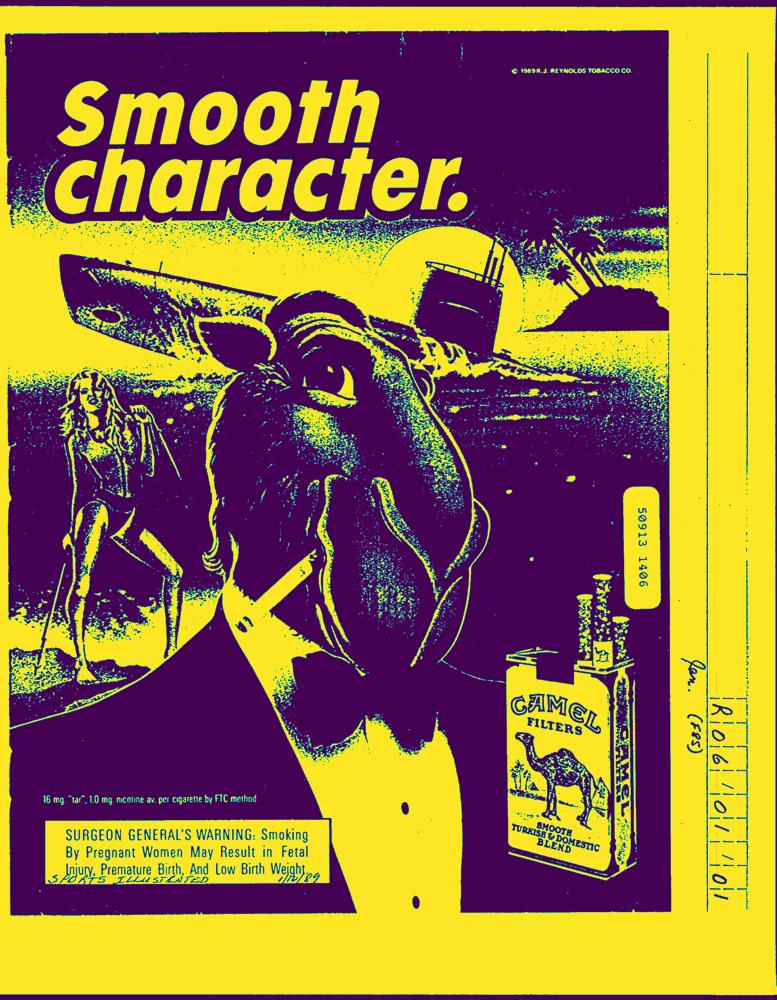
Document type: AD